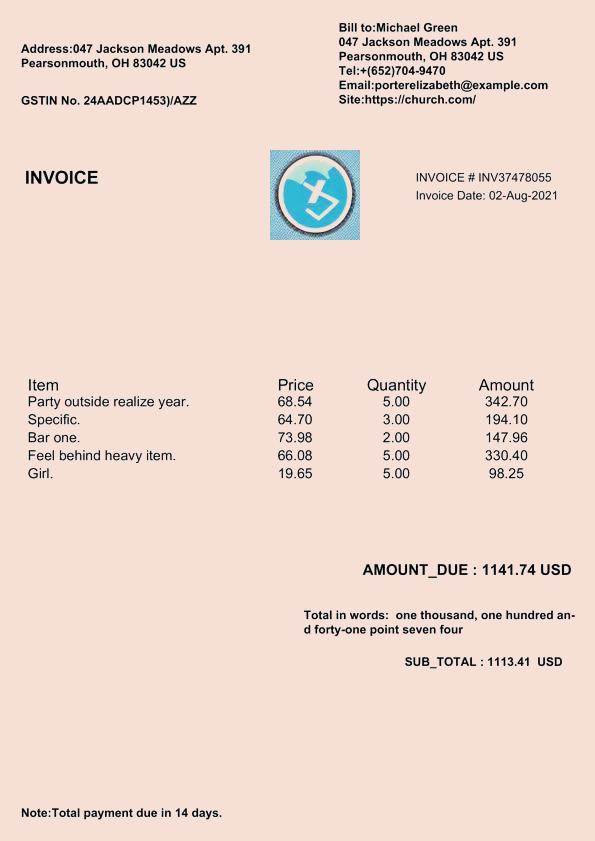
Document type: Invoice